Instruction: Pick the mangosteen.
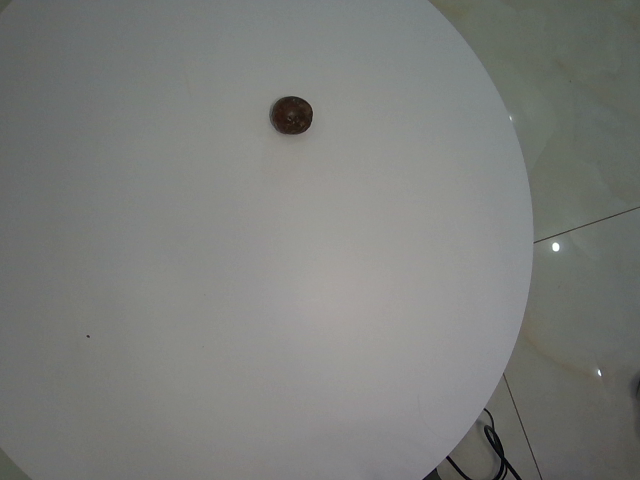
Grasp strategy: vertical